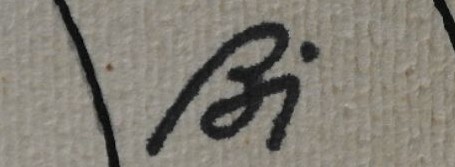
Signature of: františek bidlo